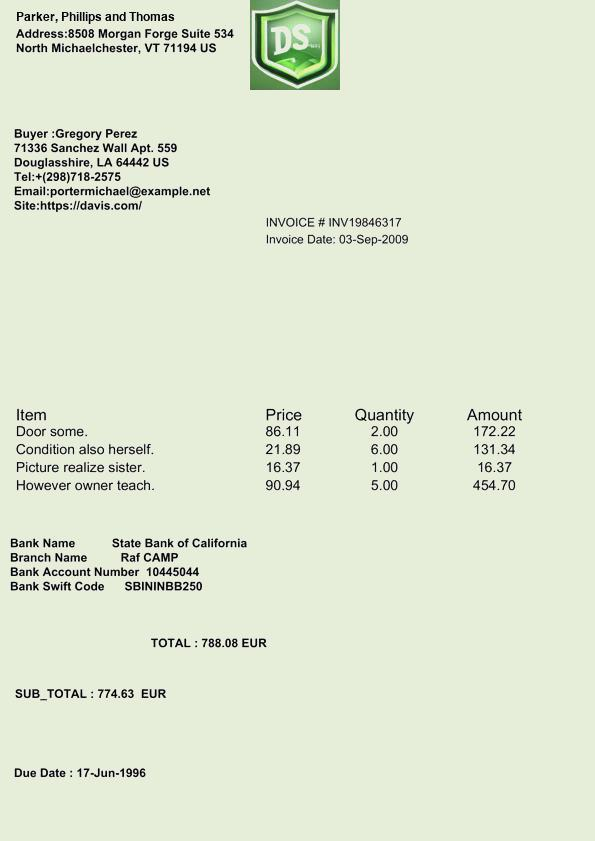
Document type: Invoice